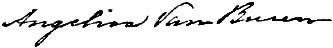
Signature of: angelica singleton van buren